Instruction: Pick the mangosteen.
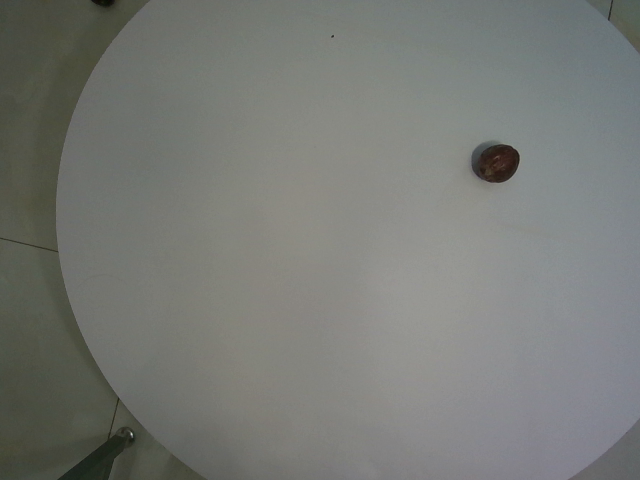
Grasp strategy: vertical